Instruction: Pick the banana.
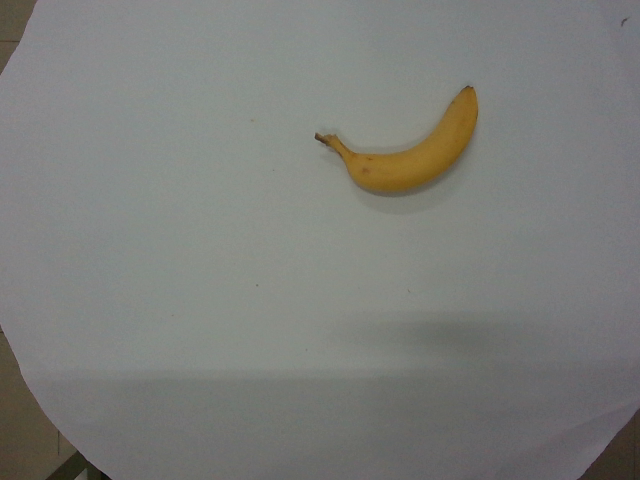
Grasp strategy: vertical